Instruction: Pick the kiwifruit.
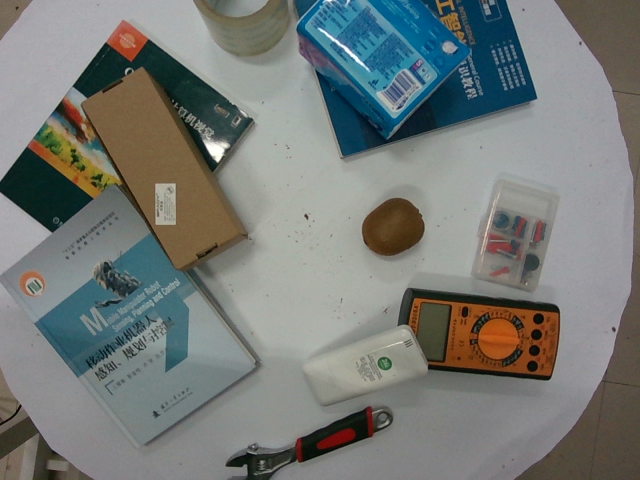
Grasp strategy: vertical